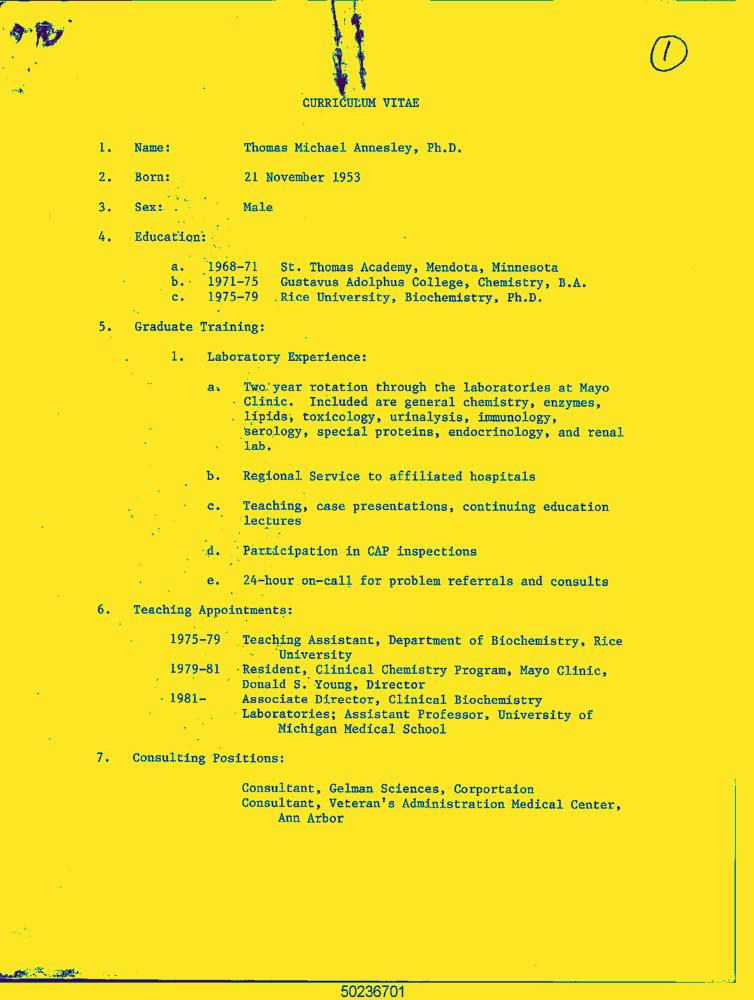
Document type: Resume-Doc